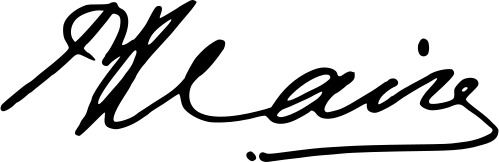
Signature of: paul blaise